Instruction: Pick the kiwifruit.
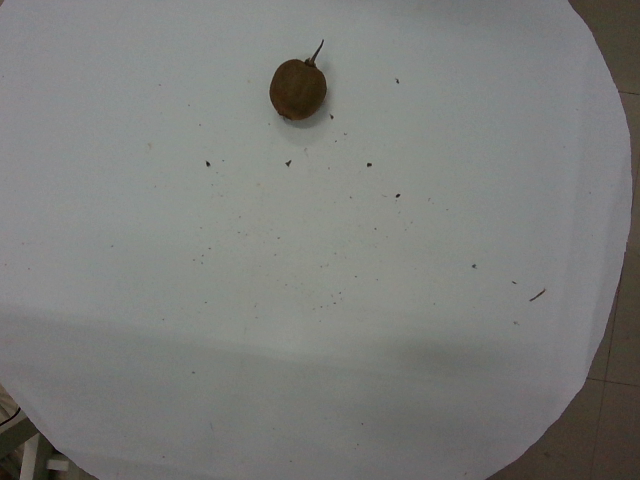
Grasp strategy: vertical